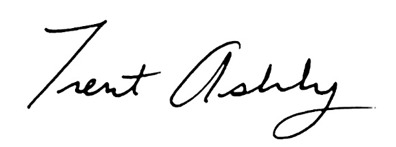
Signature of: trent ashby